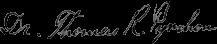
Signature of: thomas ruggles pynchon